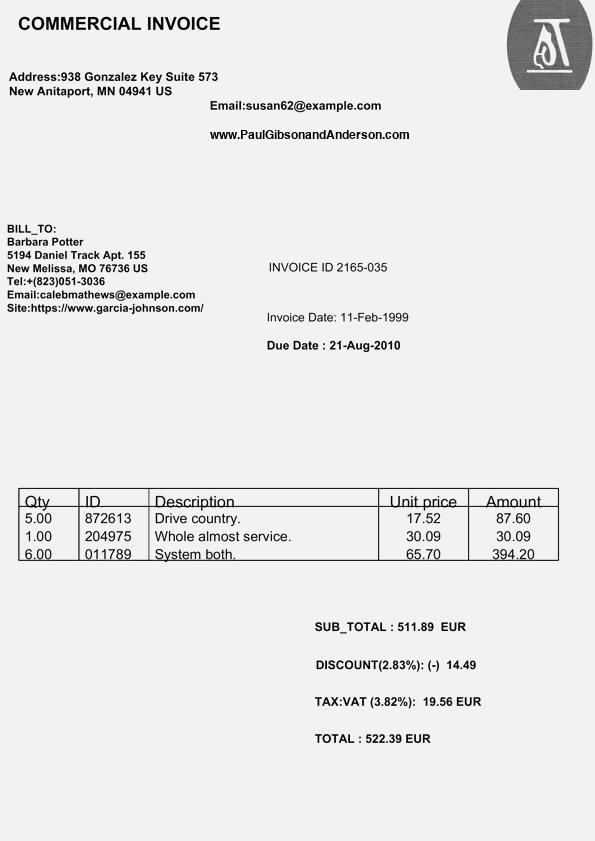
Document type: Invoice